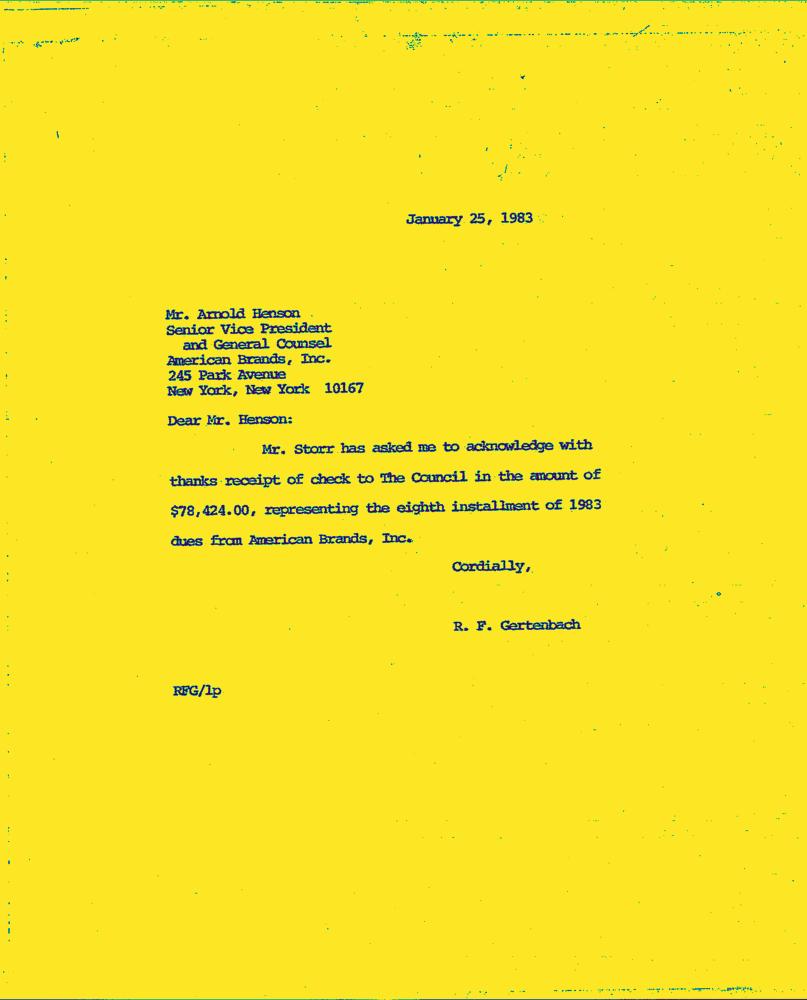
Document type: Letter-Doc